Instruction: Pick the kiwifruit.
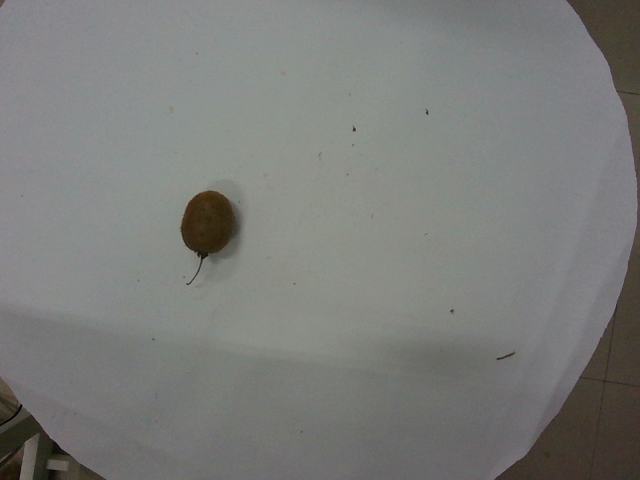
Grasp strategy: vertical